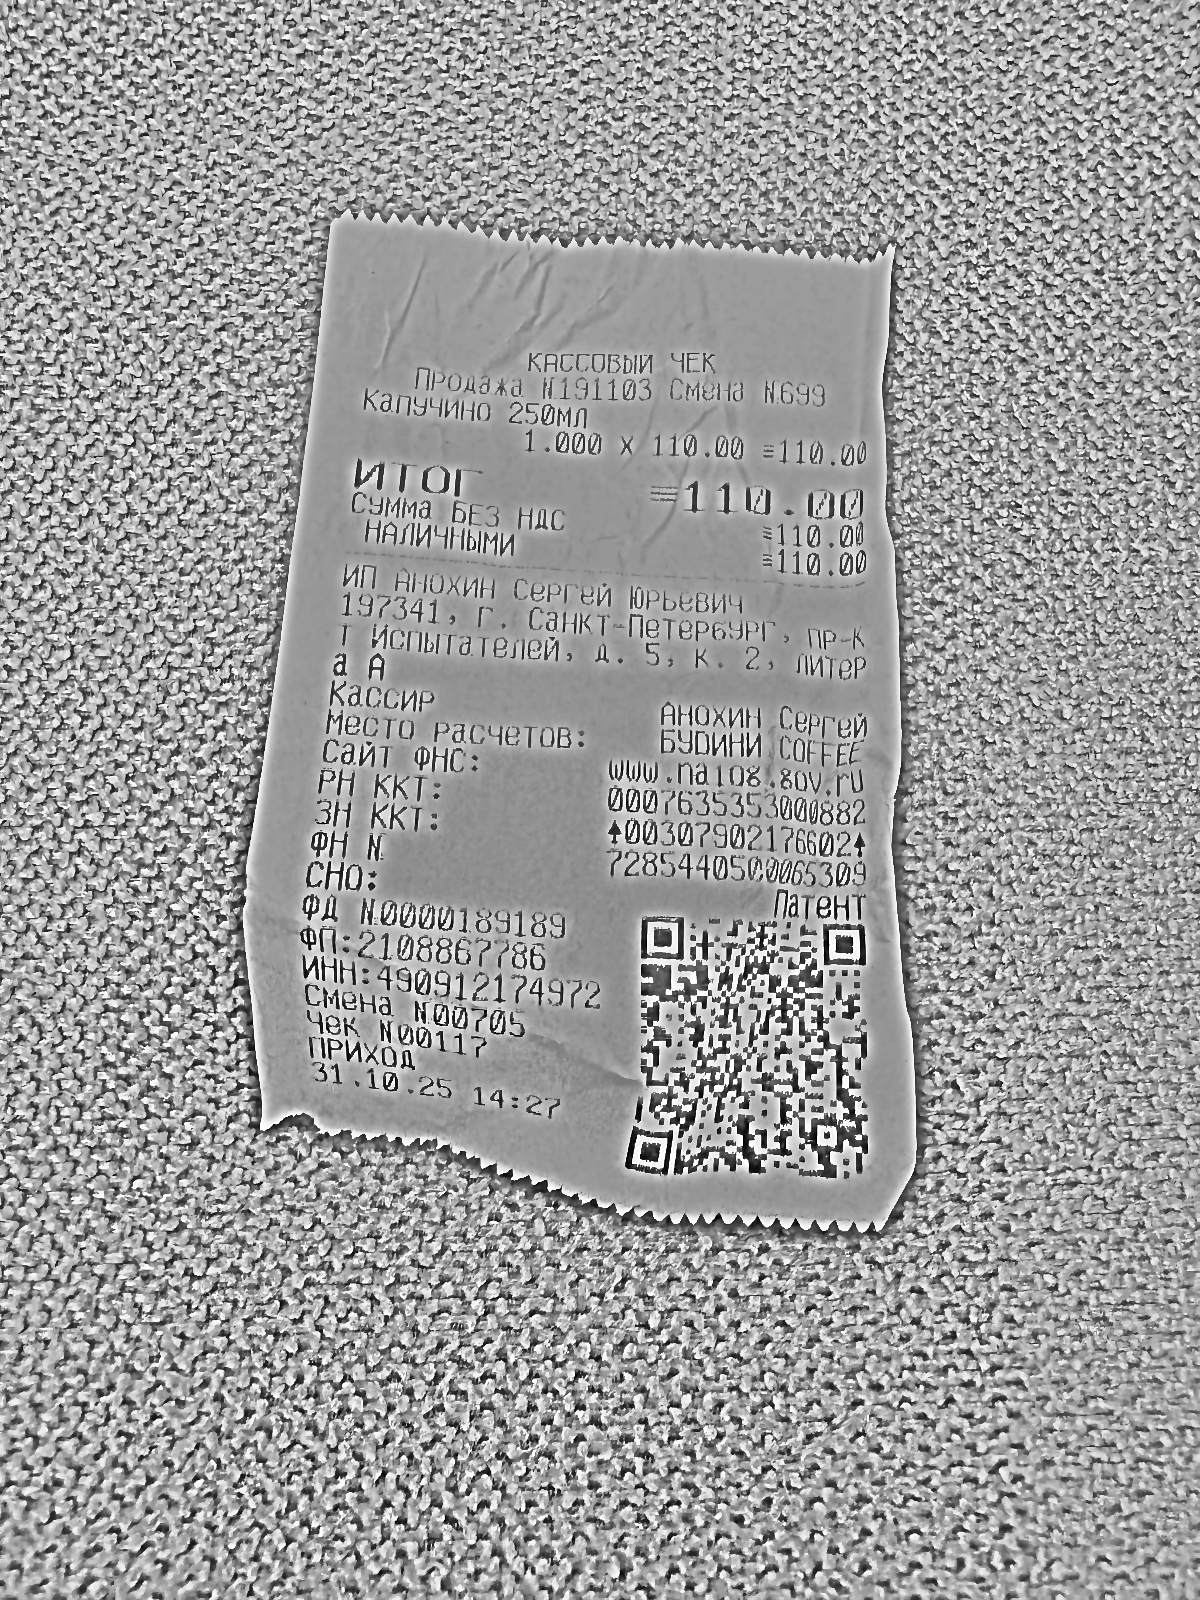
Продавец: ИП Анохин Сергей Юрьевич
ИНН: 490912174972
Дата: 31.10.25
Товары: Капучино 250мл
Количество: 1.000
Цена: 110.00
Сумма: 110.00
Итого: 110.00